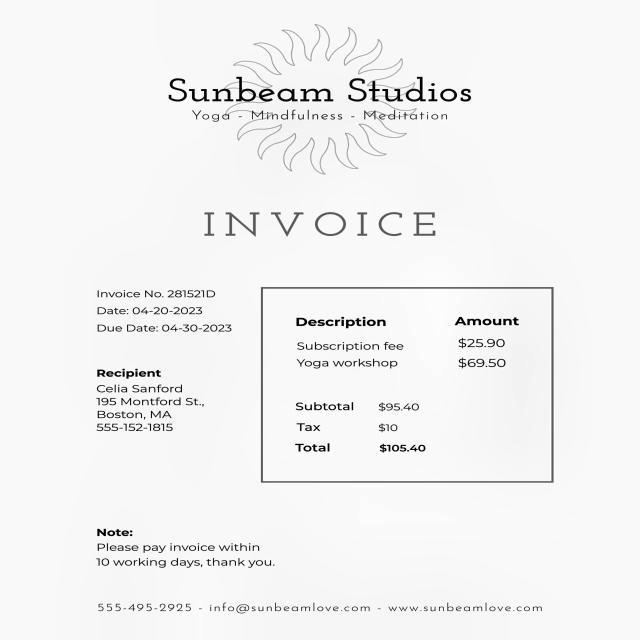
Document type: Invoice